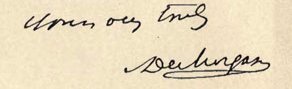
Signature of: augustus de morgan